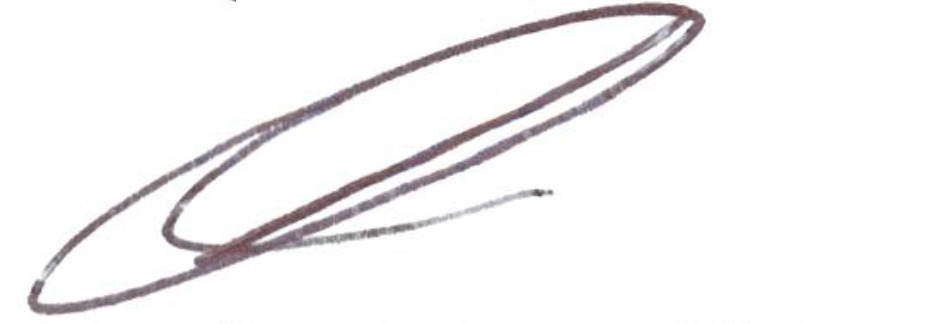
Signature of: travis toews